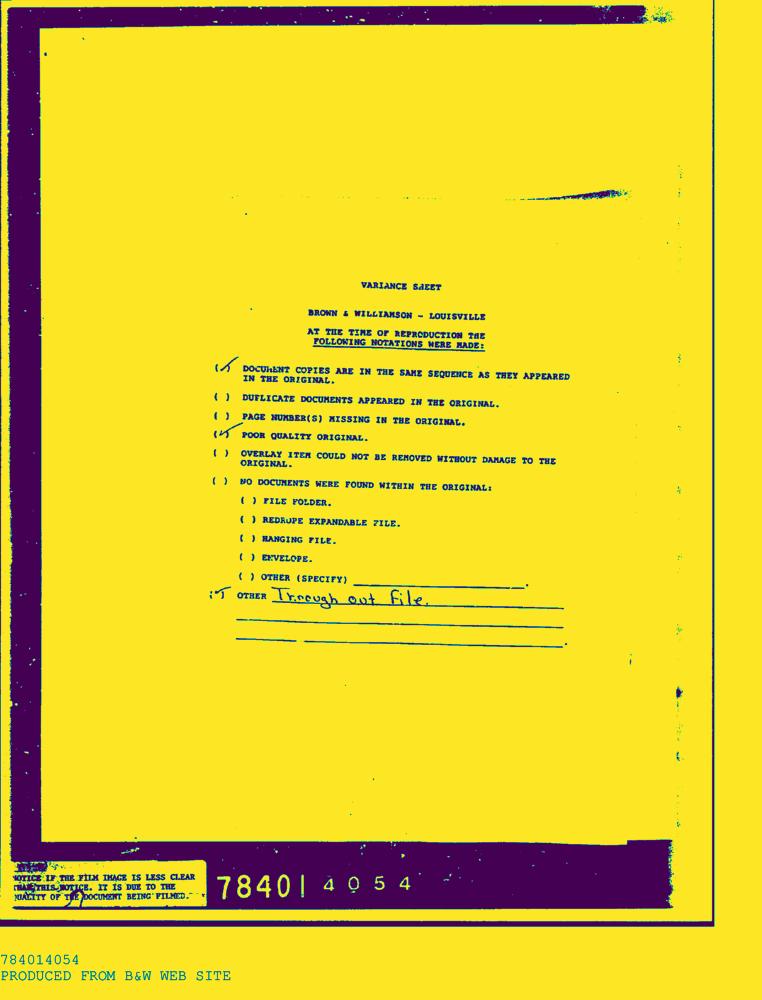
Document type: AD